Question: What is the potential diagnosis?
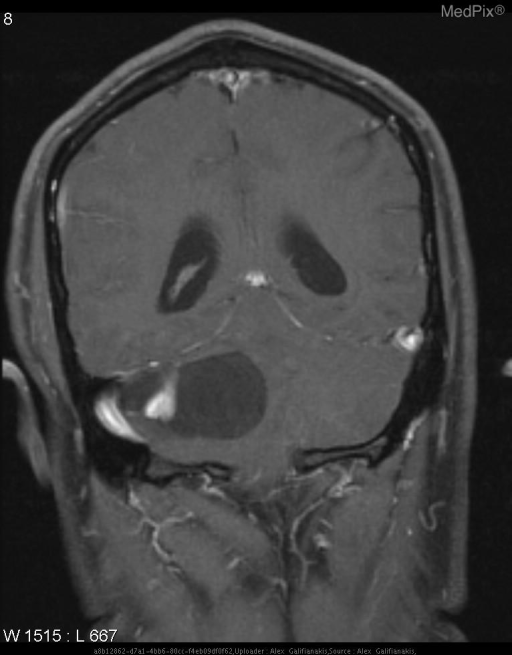
Answer: The possible diagnosis includes DDx for cyst with mural nodule:
Hemangioblastoma (cerebellar hemisphere)
Juvenile Pilocytic astrocytoma (pediatric)
Pilocystic Xanthoastrocytoma.